Question: Explain the disease:
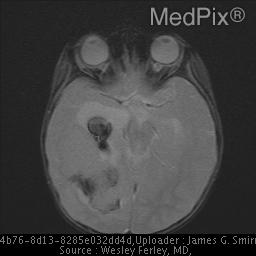
Answer: The disease is discussed as: Choroid Plexus Papilloma (WHO Grade I)
Choroid Plexus Carcinoma (WHO Grade III-IV)
Cell of Origin: Choroid plexus epithelium

Common Locations:
Adults - Fourth ventricle
Children - Lateral ventricle

Demographics: Children > Adults. 40-50% papillomas seen in first year of life, 85% < 5 yrs.  May be a congenital. Carcinomas usually seen only in pediatric age group.

Clinical Presentation: Hydrocephalus with headaches

Histology: Papillomas have characteristic lobulated gross appearance. Most are well-differentiated and may resemble normal choroid plexus, however, anaplastic transformation may occur. Parenchymal invasion suggests carcinoma, but can be seen with benign tumors as well.

Transformation of papilloma into carcinoma has been reported.

Special Stains: Cytokeratin distinguishes CPP from ependymoma; Prealbumin (transthyretin) may be helpful (although choroid metastases may also stain positive)
Progression: CSF seeding may occur in both papillomas and carcinomas.

Radiology: Well-demarcated intraventricular (or cerebellopontine angle) mass with hydrocephalus. Calcification especially frequent in fourth ventricular tumors. In adult patients the fourth ventricle is more common. The tumor is attached to the choroid plexus.

Comments: Hydrocephalus may reflect multiple factors, including CSF over-production, ventricular obstruction, and impaired CSF reabsorption. Can present as a congenital brain tumor or neoplasm.

===================================================
[REF 1]
"Choroid plexus tumours are rare epithelial brain tumours and limited information is available regarding their biology and the best treatment. A meta-analysis was done to determine prognostic factors and the influence of various treatment modalities. A thorough review of the medical literature (1966-1998) revealed 566 well-documented choroid plexus tumours. These were entered into a  database, which was analysed to determine prognostic factors and treatment modalities. Most patients with a supratentorial tumour
 were children, while the most common sites in adults were the fourth ventricle and the cerebellar pontine angle. Cerebellar pontine angle tumours were more frequently benign. Histology was the most important prognostic factor, as one, five, and 10-year projected survival rates were 90, 81, and 77% in choroid plexus-papilloma (n=353) compared to only 71, 41, and 35% in choroid plexus-carcinoma respectively (P<0.0005). Surgery was prognostically relevant for both choroid plexus-papilloma (P=0.0005) and choroid plexus-carcinoma (P=0.0001). Radiotherapy was associated with significantly better survival in choroid plexus-carcinomas.

Eight of 22 documented choroid plexus-carcinomas responded to chemotherapy. Relapse after primary treatment was a poor prognostic factor in choroid plexus-carcinoma patients but not in choroid plexus-papilloma patients. Treatment of choroid plexus tumours should start with radical surgical resection. This should be followed by adjuvant treatment in case of choroid plexus-carcinoma, and a "wait and see" approach in choroid plexus-papilloma. Copyright 2002 Cancer Research UK"